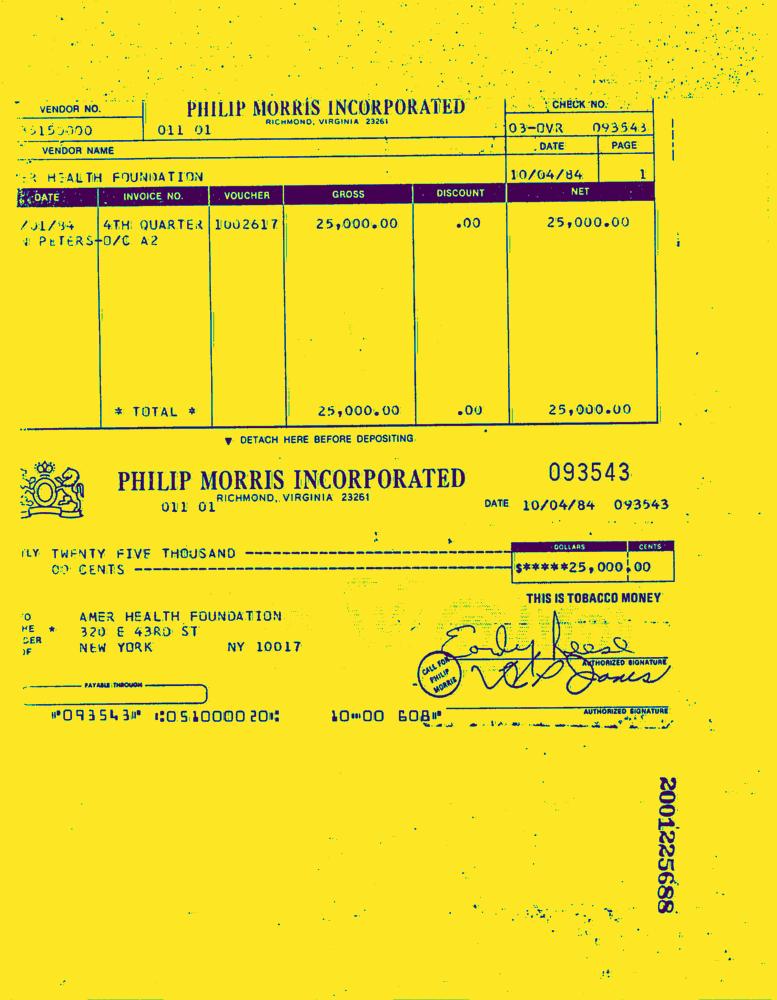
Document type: Invoice-Doc